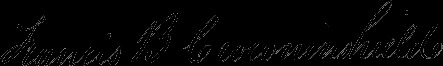
Signature of: francis boardman crowninshield